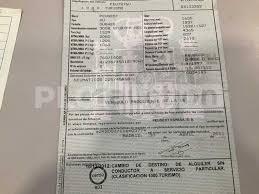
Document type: Invoice